Question: How does the patient history play a role?
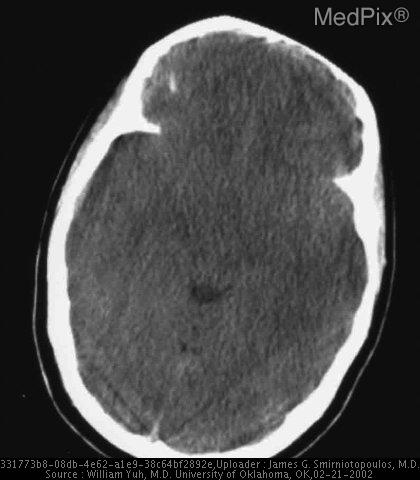
Answer: The patient's history of 18 y.o. young woman "found down" - unconscious for an unknown time and for unknown cause. is key in understanding the case.